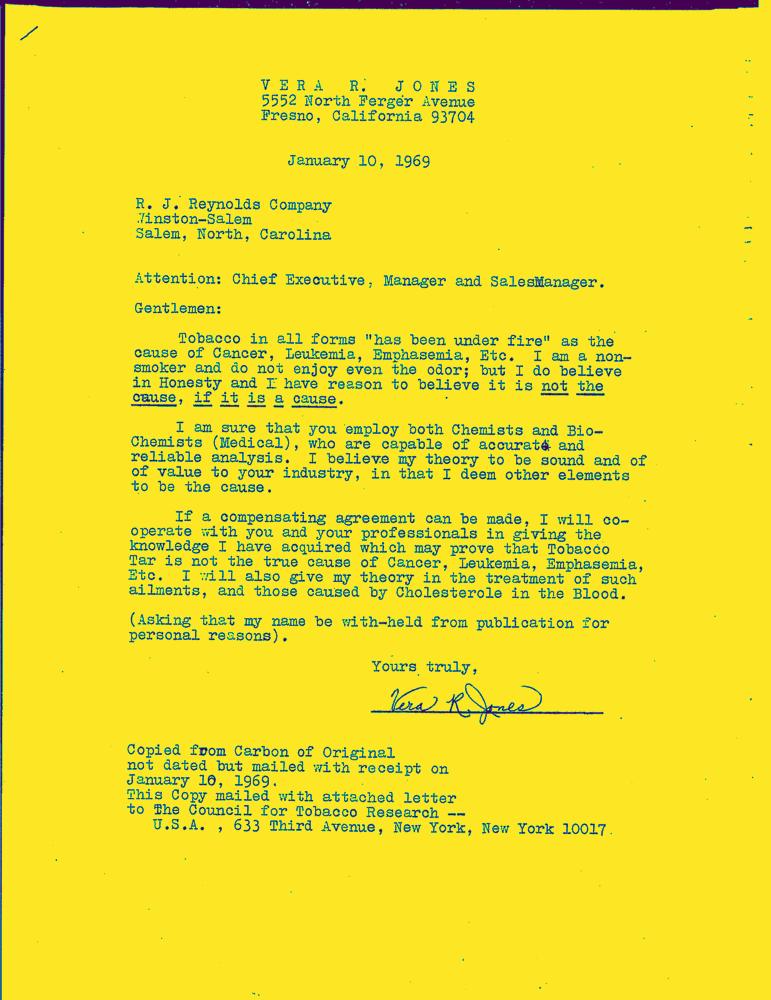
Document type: Letter-Doc